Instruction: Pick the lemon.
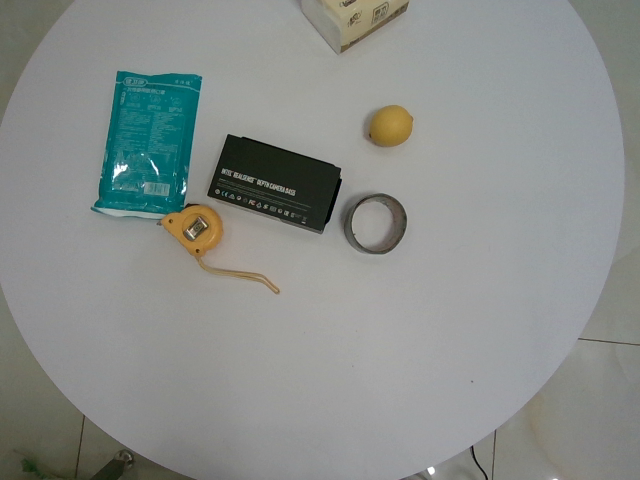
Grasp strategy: vertical